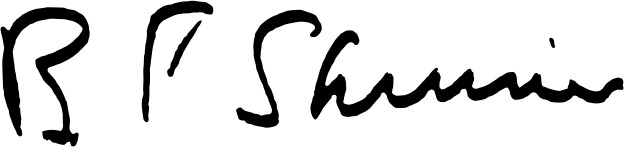
Signature of: b f skinner